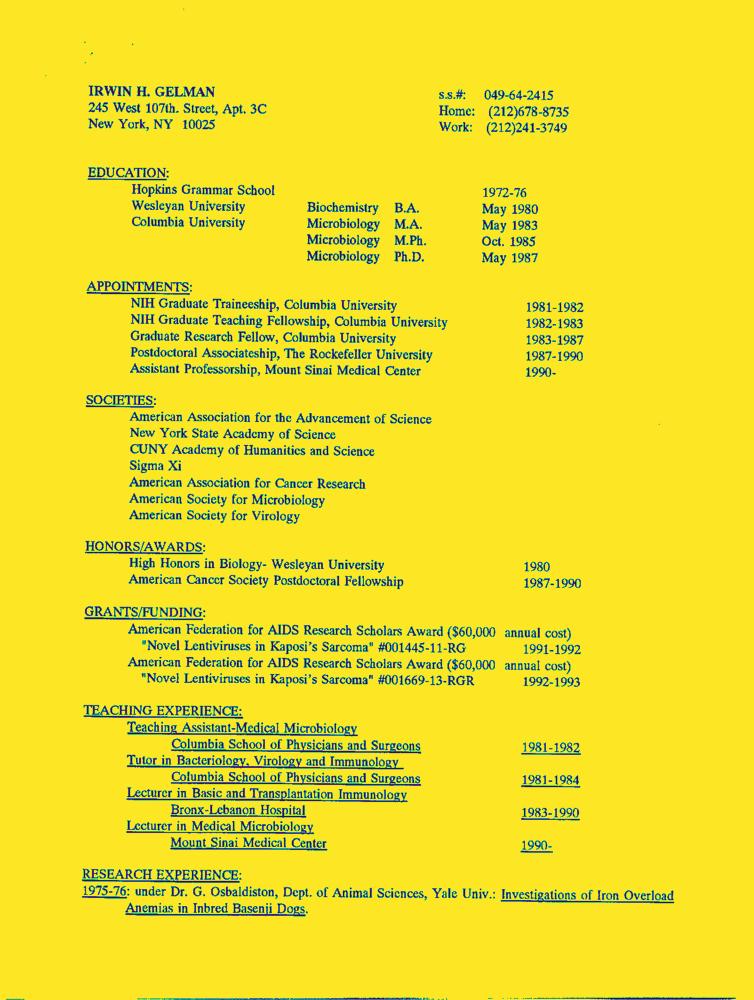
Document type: Resume-Doc